Question: How is the history relevant to the case?
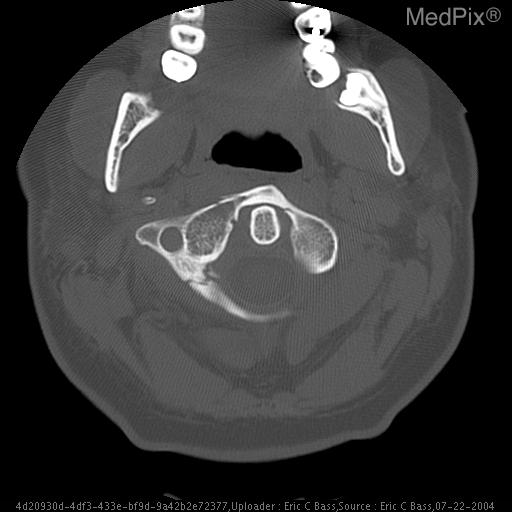
Answer: The patient's history of 27 year old female involved in high speed motor vehicle accident. is key in understanding the case.